Question: What is the potential diagnosis?
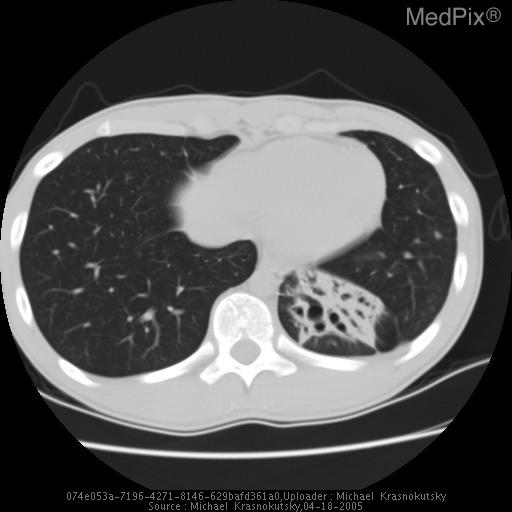
Answer: The possible diagnosis includes •  Bronchiectasis
•  CCAM (this case demonstrates dilated bronchi and not cysts as in CCAM)
•  Pulmonary Sequestration - (no abnormal blood supply in this case).